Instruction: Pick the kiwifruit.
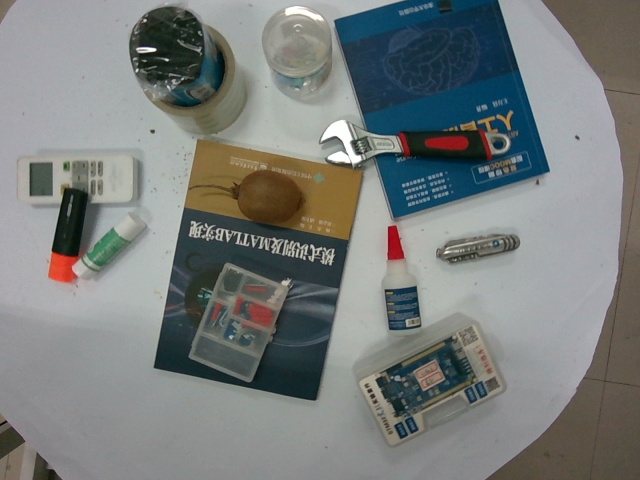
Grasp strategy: vertical